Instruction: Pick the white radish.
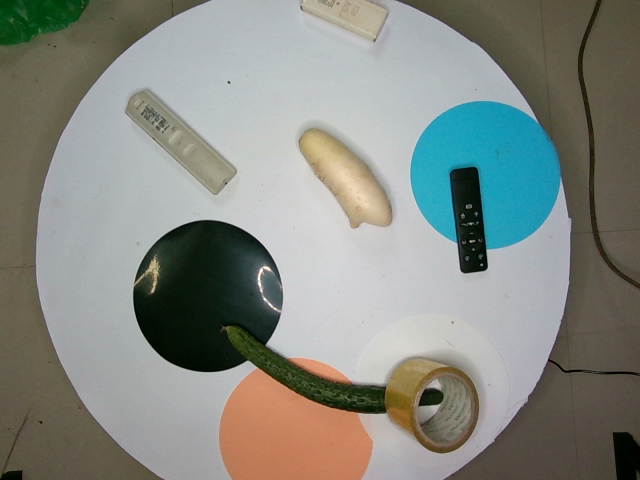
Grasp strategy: vertical